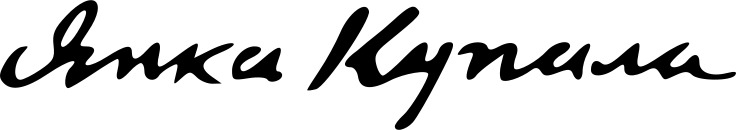
Signature of: yanka kupala